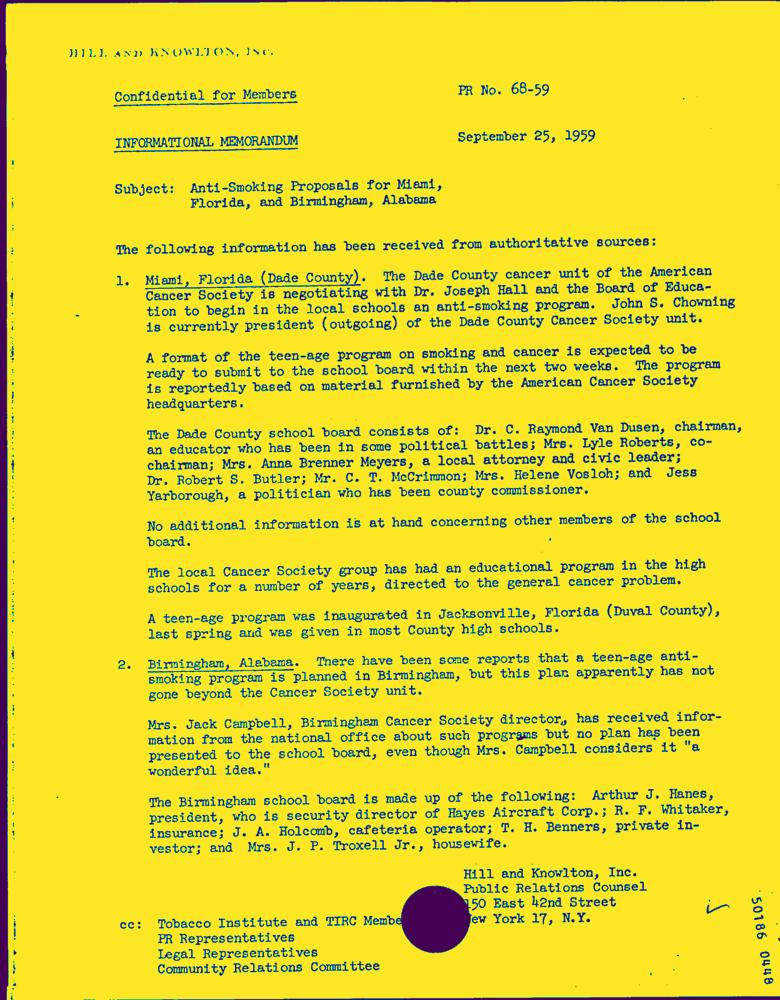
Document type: Letter-Doc